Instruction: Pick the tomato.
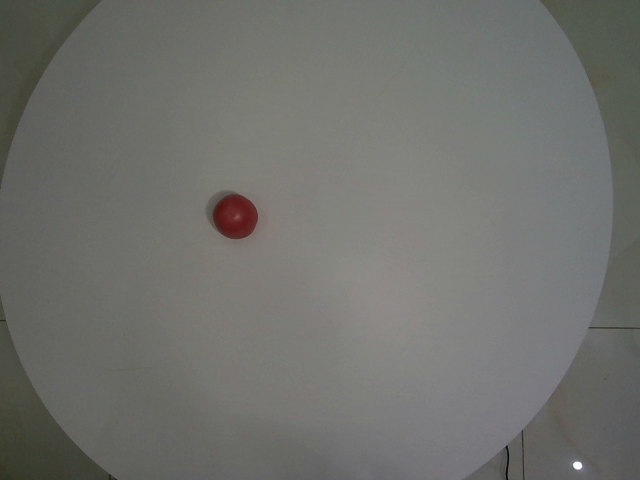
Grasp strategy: vertical